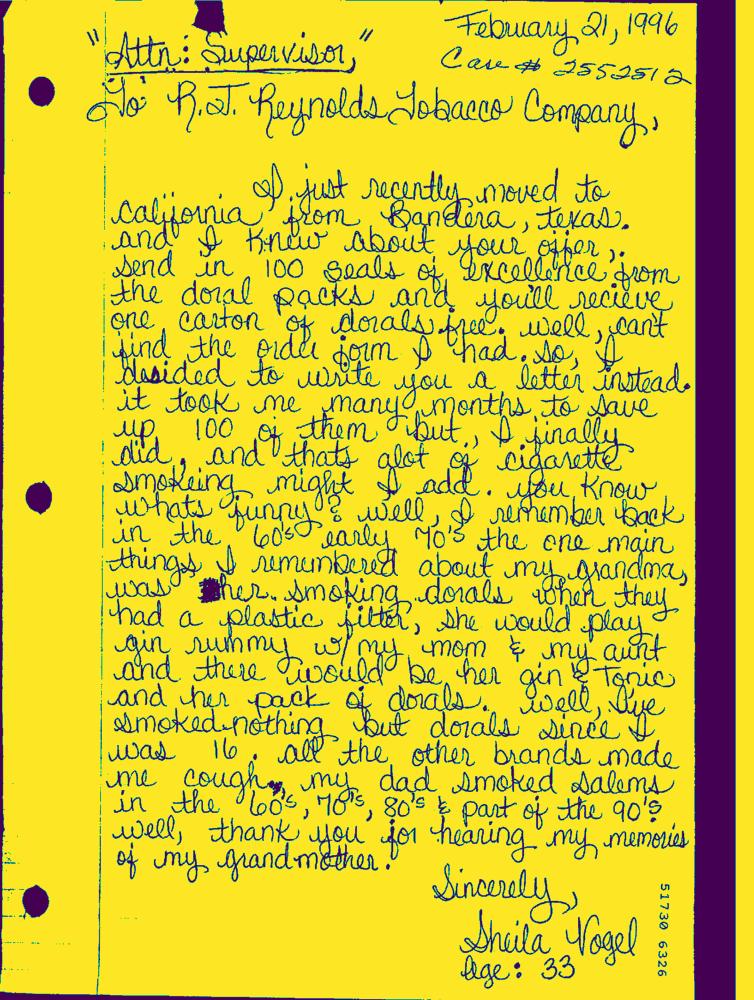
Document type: Hand-Written